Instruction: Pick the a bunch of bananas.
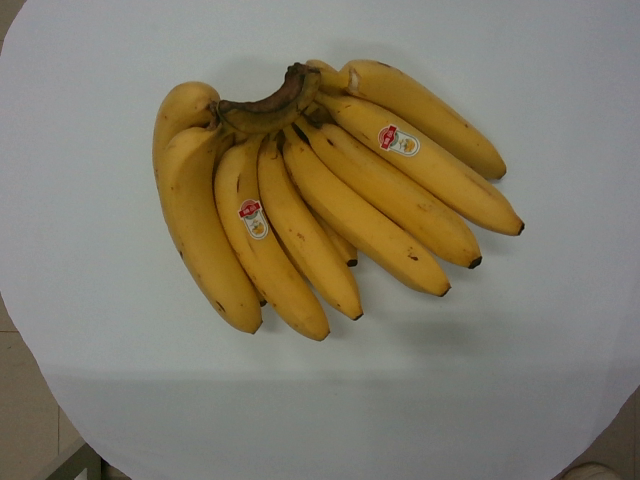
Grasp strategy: vertical